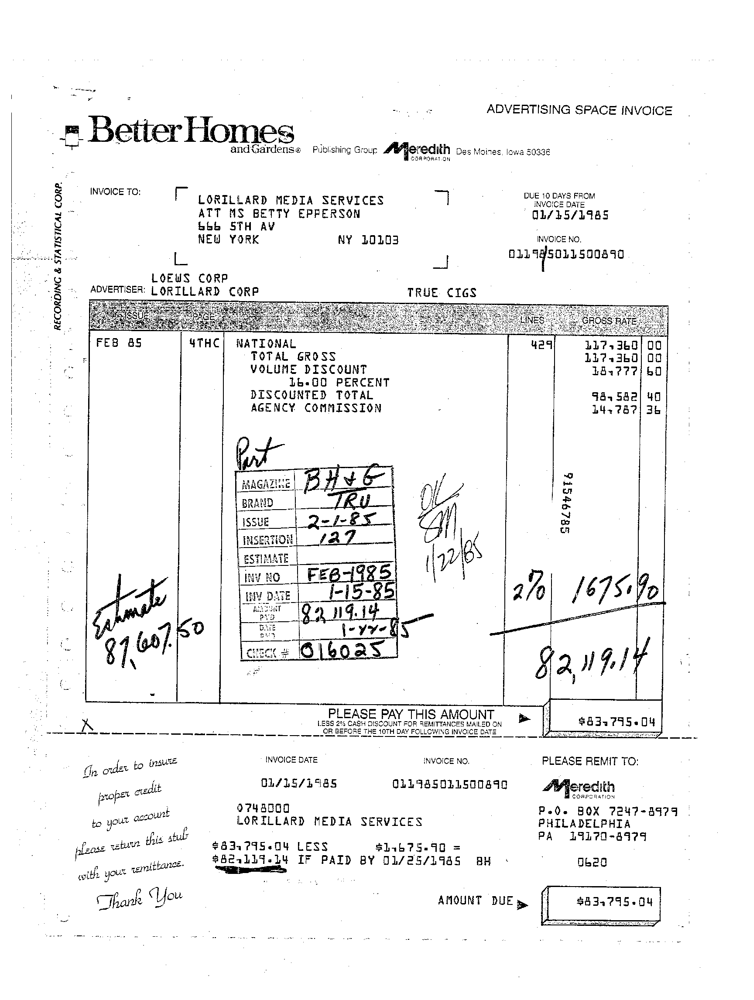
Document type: Invoice